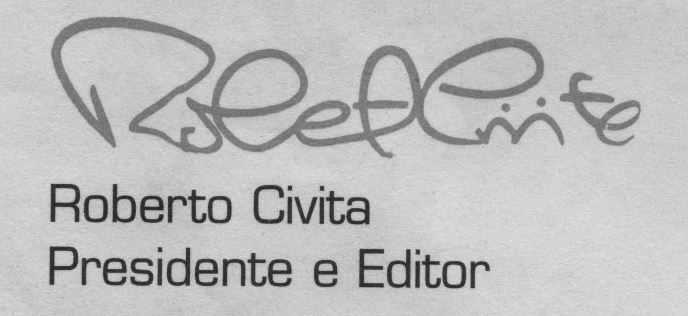
Signature of: roberto civita